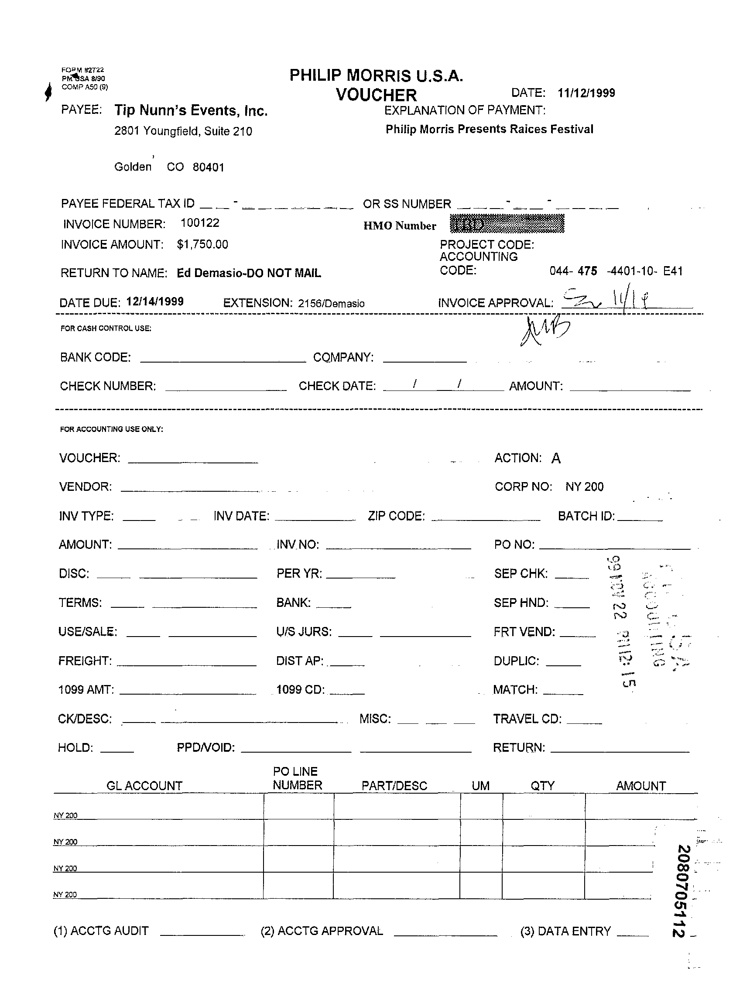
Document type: Invoice